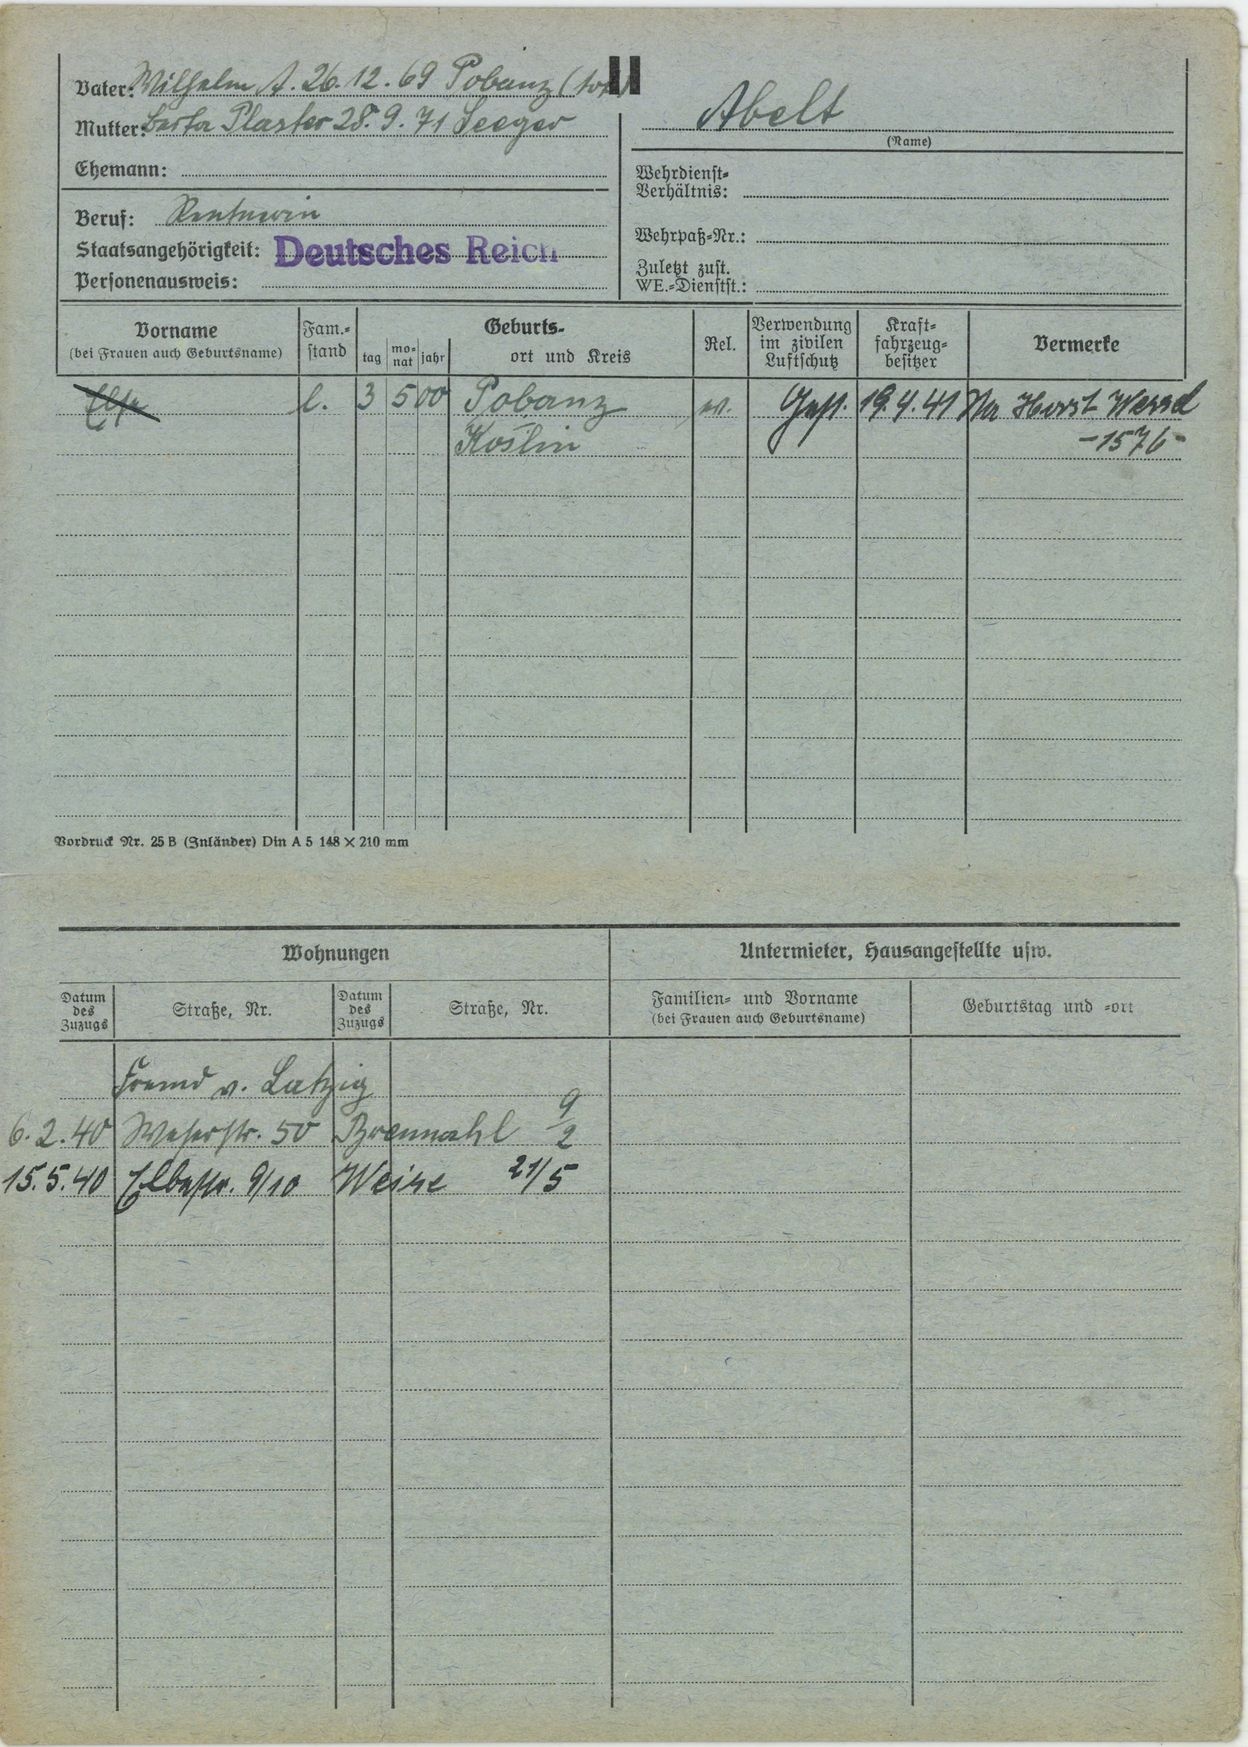
Abelt